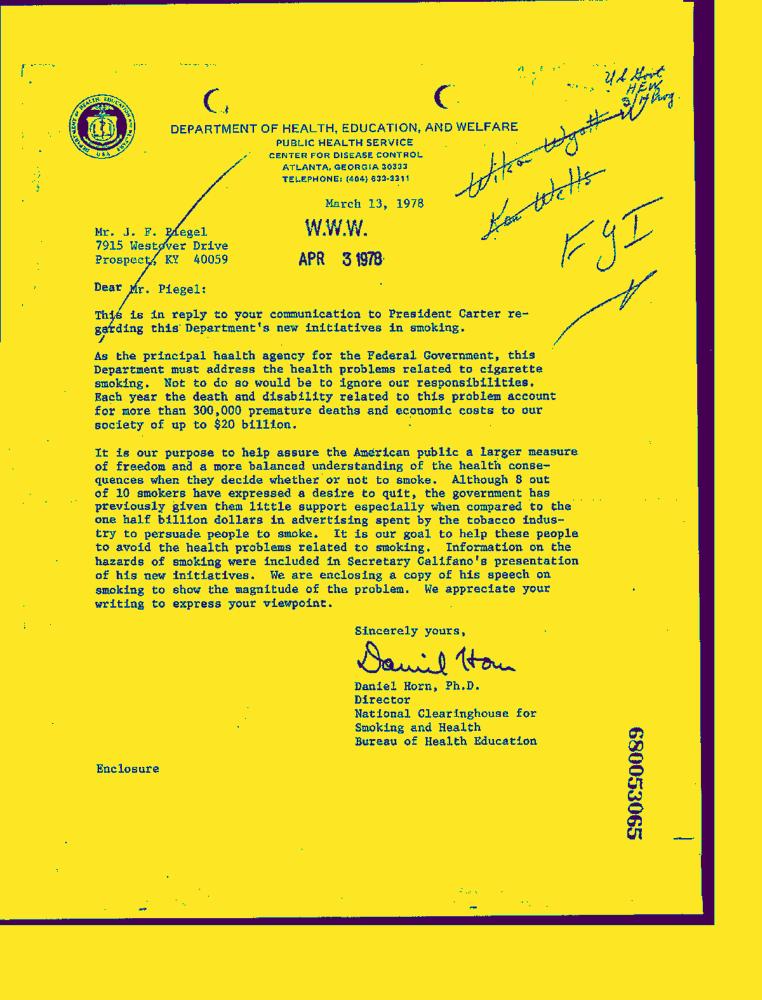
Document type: Letter-Doc